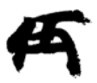
Signature of: emperor gaozong of song